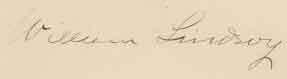
Signature of: william lindsay